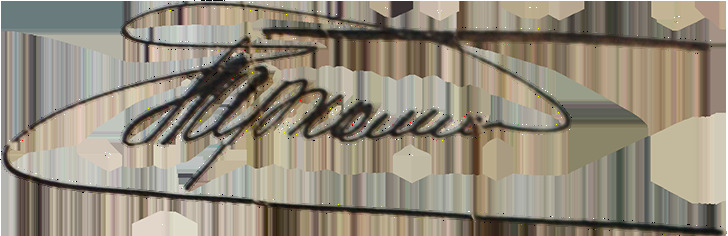
Signature of: aleksandr parkhomenko